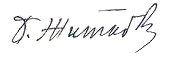
Signature of: boris zhitkov